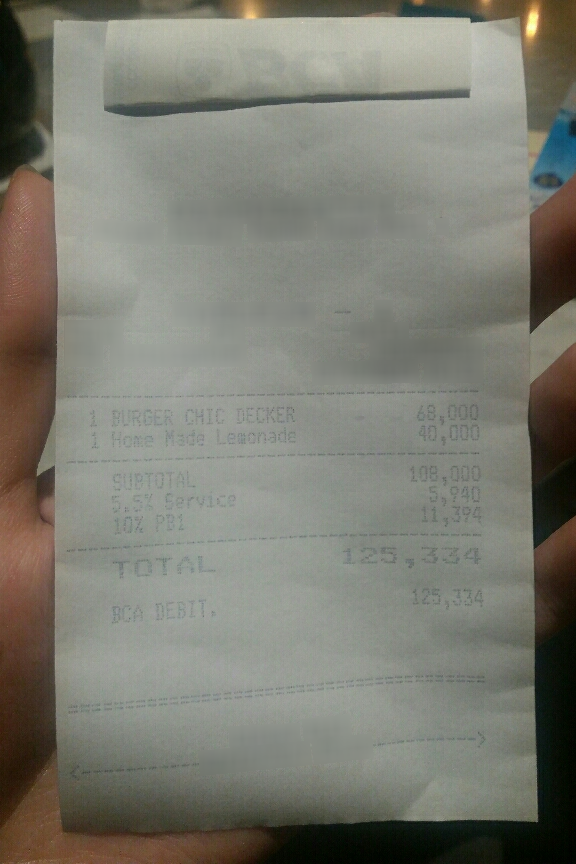
Extraction:
receipt: line_items: name: BURGER CHIC DECKER
price: 68,000
qty: 1
name: Home Made Lemonade
price: 40,000
qty: 1
subtotal: 108,000
tax: 11,394
service: 5,940
total: 125,334